Question: What is the main concern?
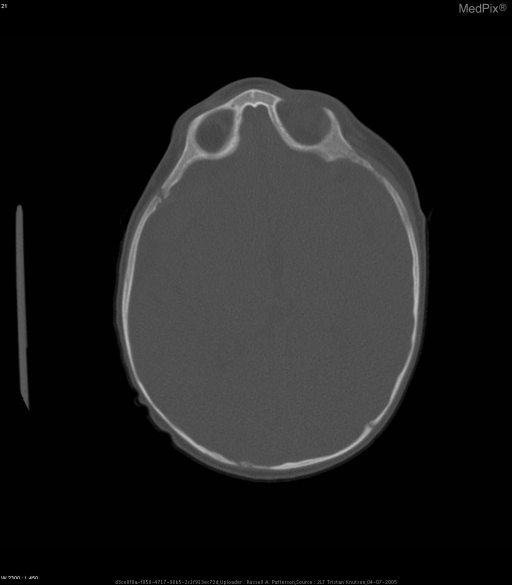
Answer: The findings suggest Trigonocephaly
Hypotelorism (eyes too close together)
Mild macrocephaly (by skull circumference)
Premature closure of the anterior and posterior fontanels. Trigonocephaly secondary to craniosynostosis of the metopic suture and possible involvement of the sagittal suture.  Hypotelorism.  Mild macrocephaly.  Premature closure of the anterior and posterior fontanels.
Brain development appears normal. The patient might have a history of 3.5 month-old baby girl with an abnormally shaped, large head, and prominent scalp veins..